Question: What is the suspected problem?
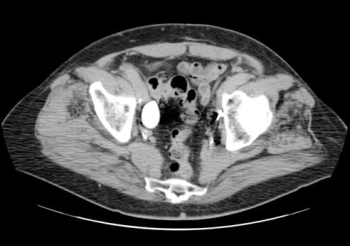
Answer: The findings suggest There is a lobular contour to the single right kidney with separate collecting systems which fuse proximally with congenital megaureter present distally.. Note lobular contour to the single right kidney with separate collecting systems which fuse proximally with congenital megaureter present distally.. The patient might have a history of 72 Y/O MALE with hematuria..